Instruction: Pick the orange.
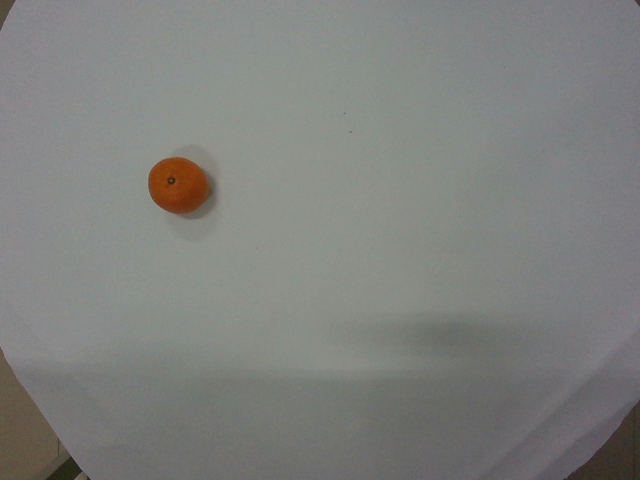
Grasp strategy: vertical